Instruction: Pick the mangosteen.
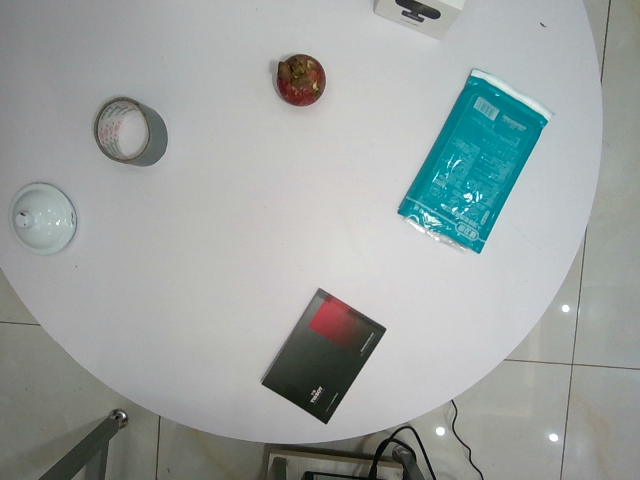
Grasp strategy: vertical